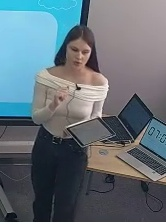
Транскрипция: Я буду с вами привести свой личный пример. Во время праздника тинь-нюс, давайте начнем с утвердительного продолжения.
Категория: Педагогические действия
Подкатегория: Задаёт открытый вопрос
Описание действия: Учитель обращается к ученикам и просит привести пример
Контекст и комментарии: Контекст ДО: ученики смотрят на доску и слушают материал. Контекст ПОСЛЕ: ученики внимательно слушают преподавателя. Педагогический смысл: благодаря этому ученики смогут попрактиковать изученный материал, а преподаватель оценить прогресс обучения